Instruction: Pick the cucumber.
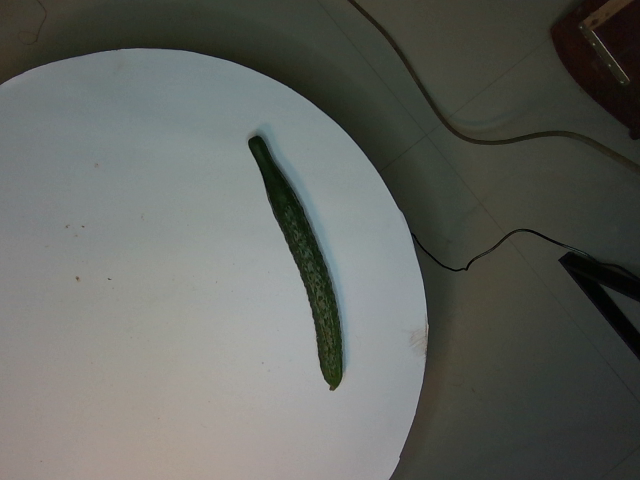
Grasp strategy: vertical